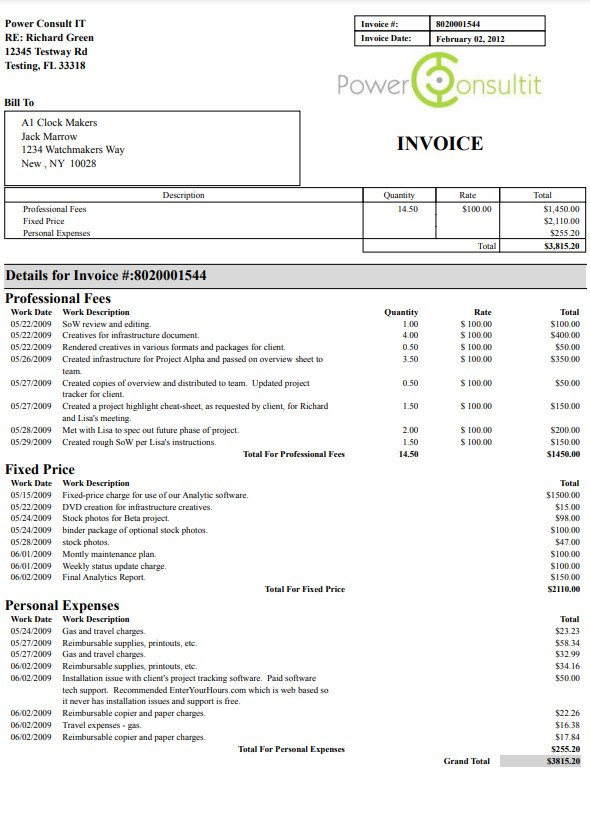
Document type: Invoice